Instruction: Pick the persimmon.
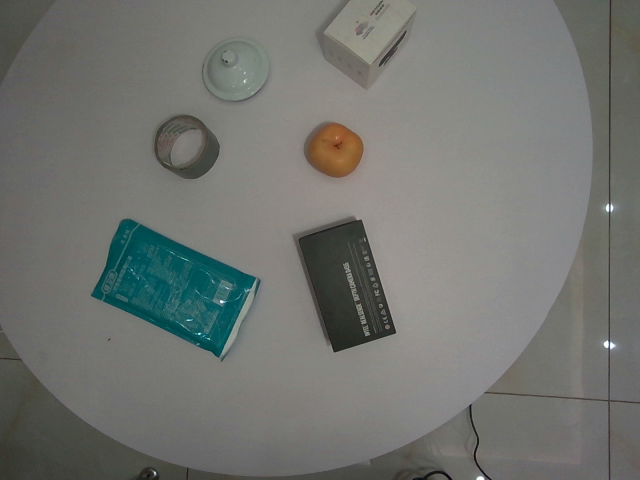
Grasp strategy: vertical